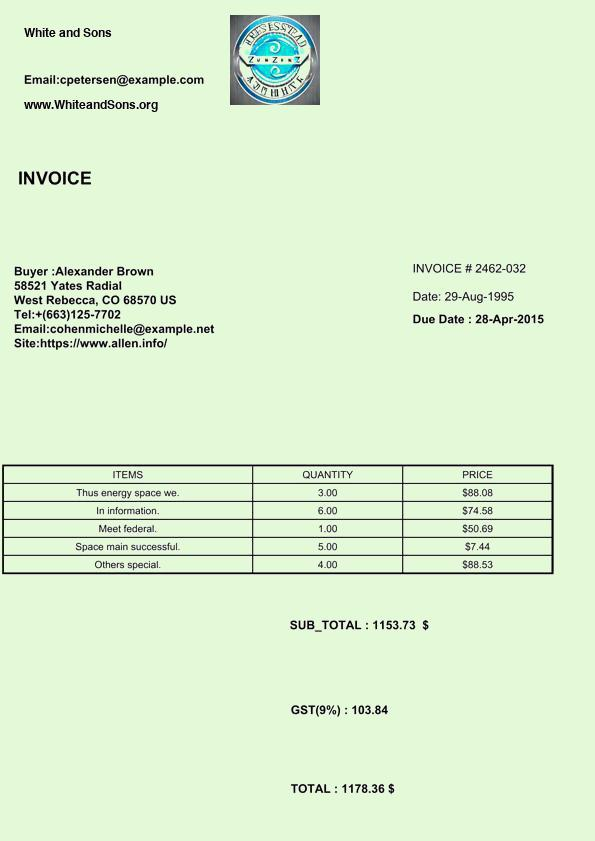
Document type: Invoice